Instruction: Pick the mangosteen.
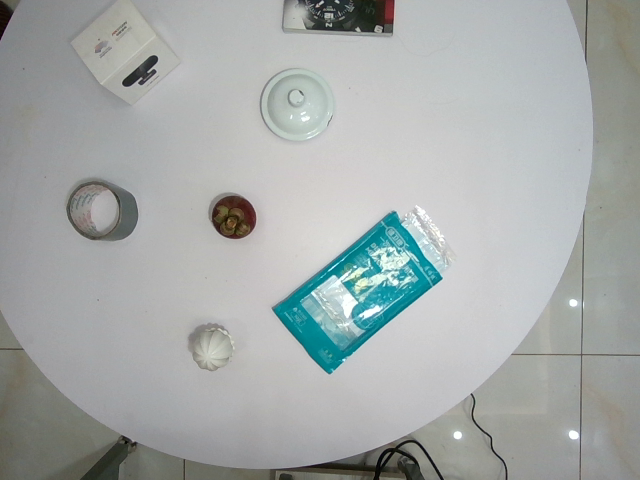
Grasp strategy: vertical